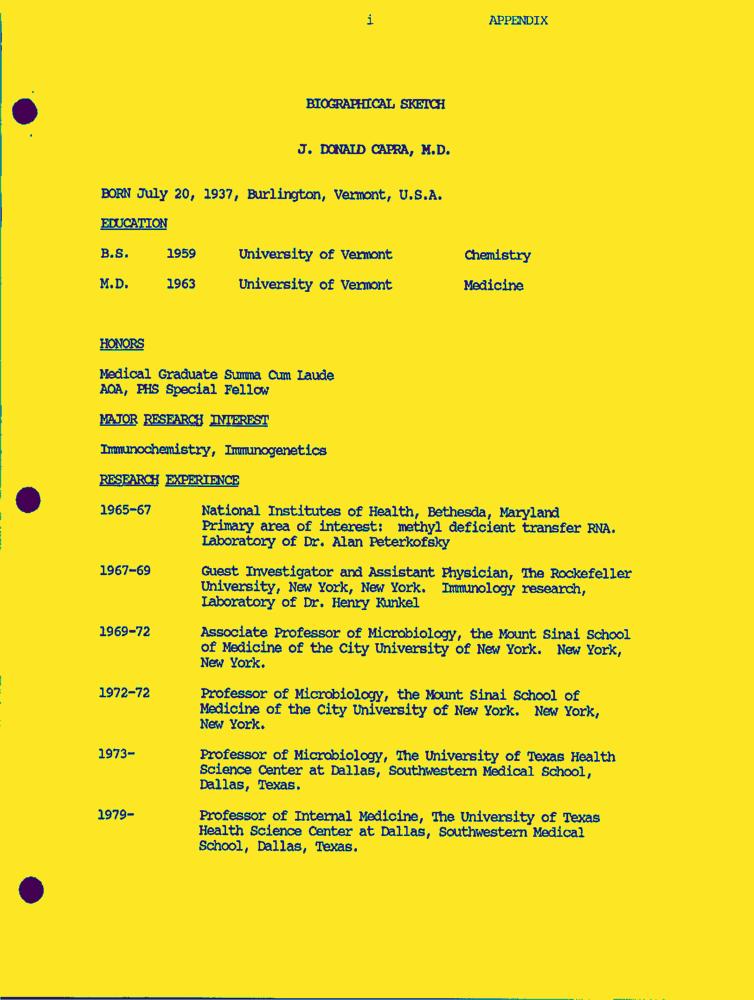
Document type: Resume-Doc